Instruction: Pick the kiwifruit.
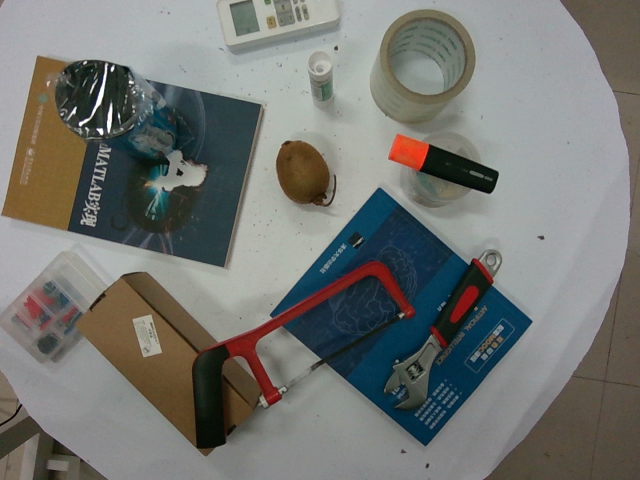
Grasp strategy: vertical